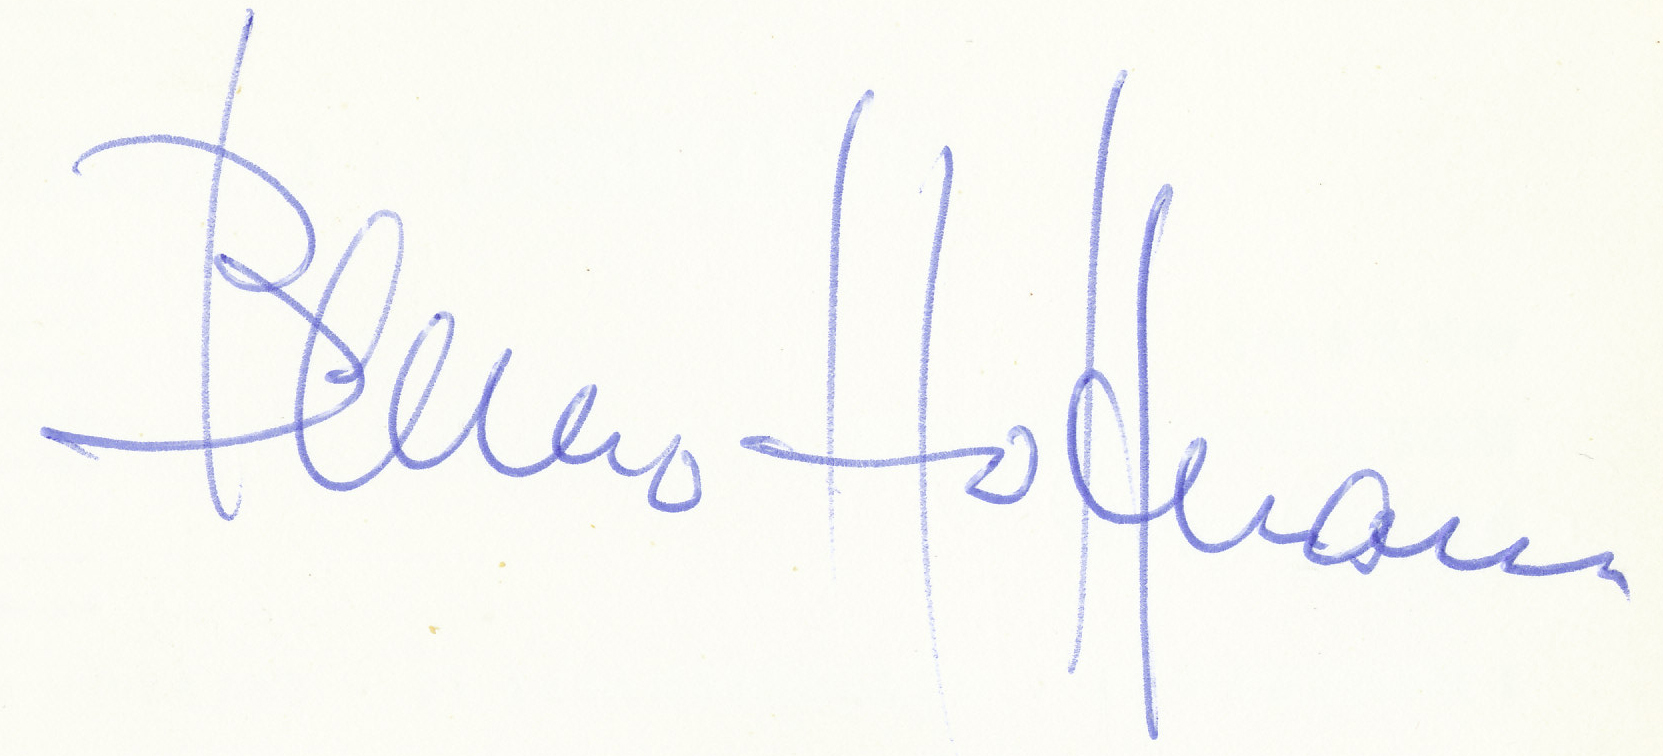
Signature of: benno hoffmann